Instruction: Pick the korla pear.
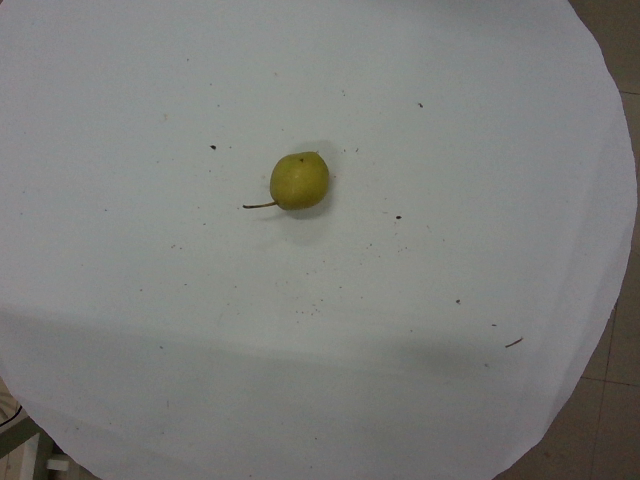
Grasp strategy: vertical